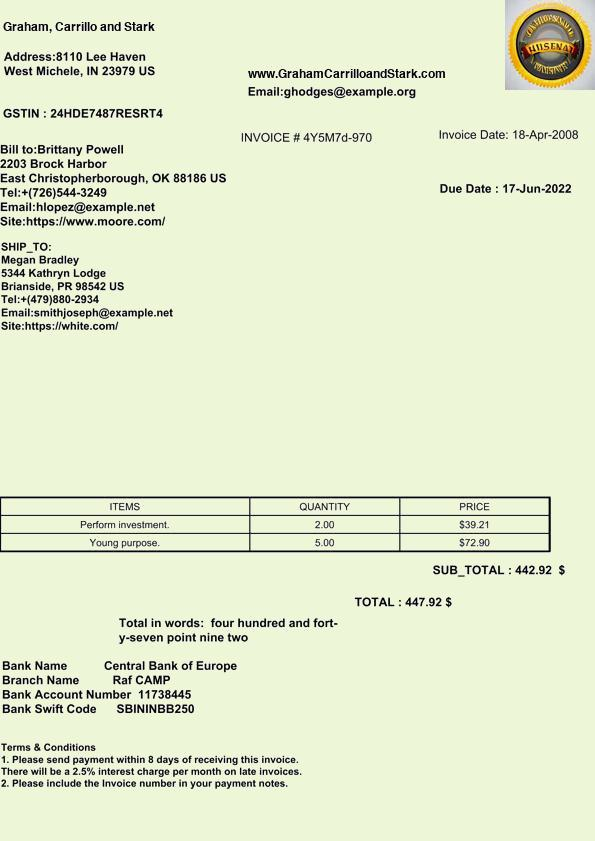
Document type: Invoice